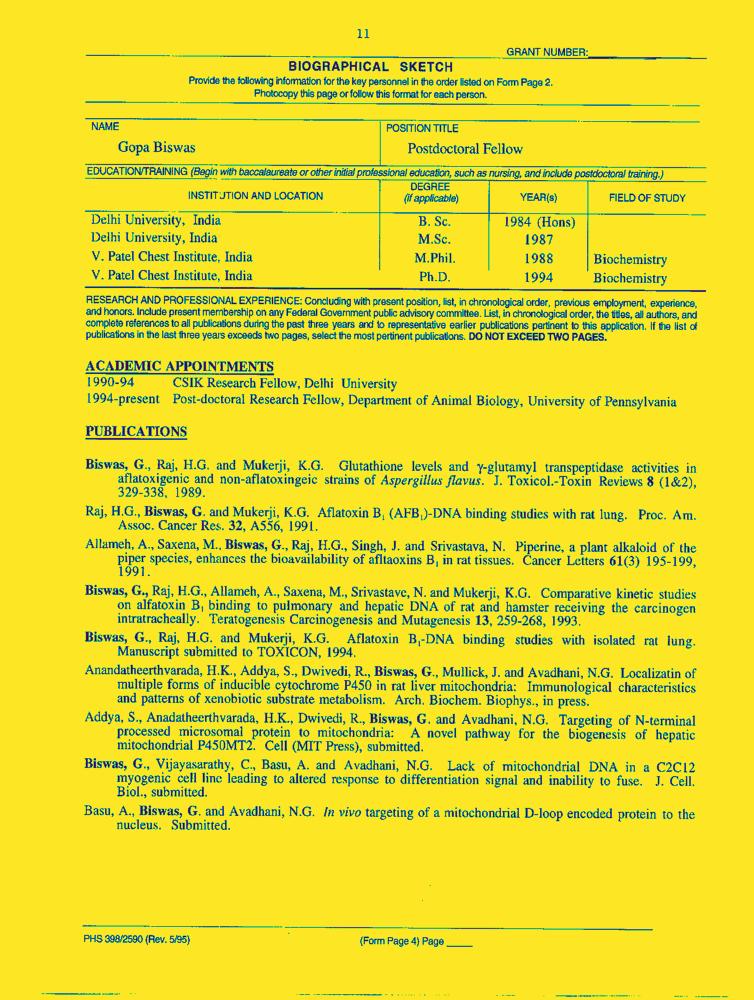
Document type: Resume-Doc